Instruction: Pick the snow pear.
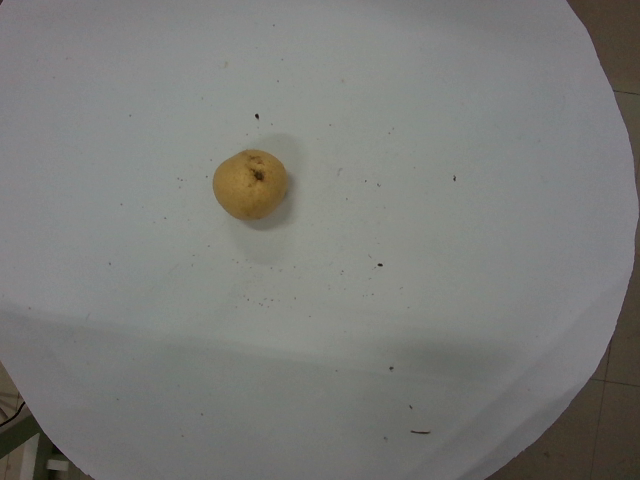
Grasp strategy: vertical